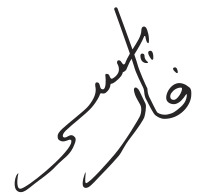
Signature of: muhammad v of kelantan